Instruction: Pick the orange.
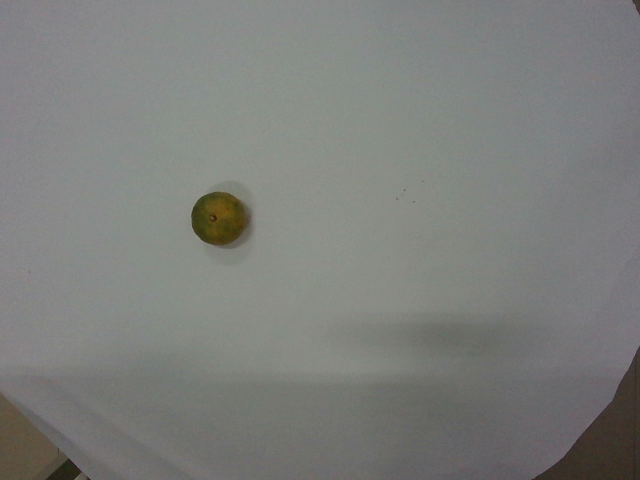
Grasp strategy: vertical